Question: What are the imaging findings?
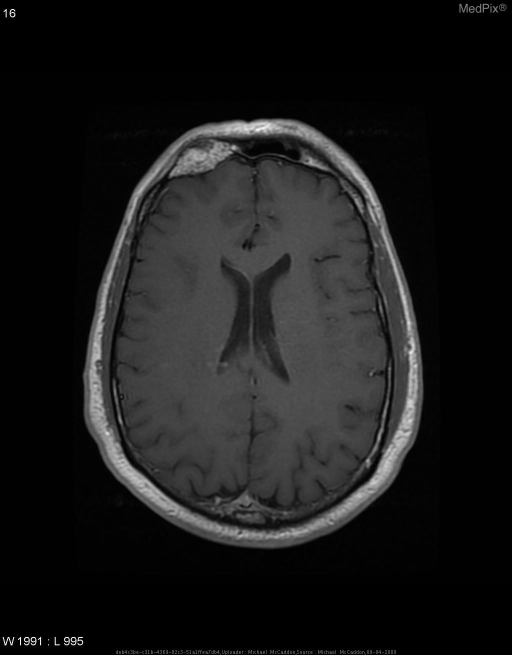
Answer: The imaging shows Skull Series:  There is a small lesion adjacent to the right frontal sinus measuring 2.6 x 1.5 cm in size. This lesion has a partially sclerotic margin and no other significant osseous abnormality is seen.

CT:  There is an expansile intra-osseous lesion, measuring approximately 3.1 x 1.3 cm, in the right frontal bone, with a thin sclerotic rim with preservation of the trabeculae. There is an apparent disruption in the cortex anteriorly, which is well corticated and likely represents an enlarged
feeding vessel. There is no periosteal reaction.

MRI: Expansile lesion of the frontal bone.  Low in signal on T1, high signal on T2, and avid enhancement post contrast.  Foci of high signal on T1 are noted, most likely representing fat. Avid enhancement of the lesion is noted.